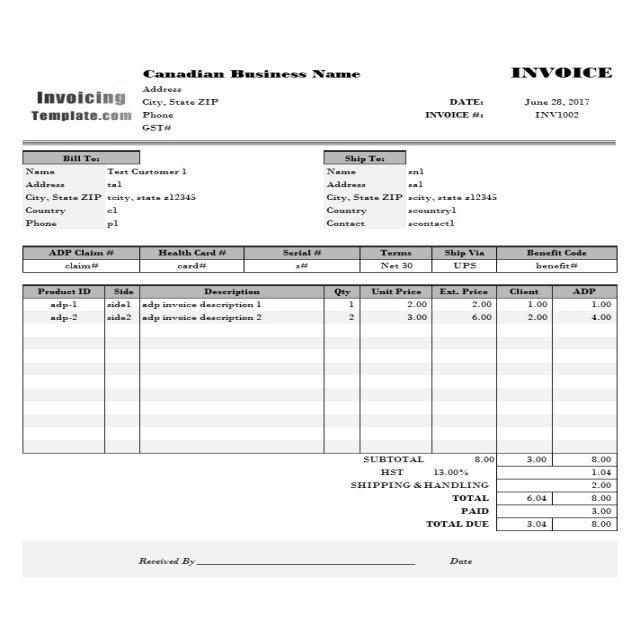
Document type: Invoice